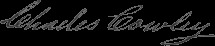
Signature of: charles cowley